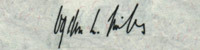
Signature of: ogden l mills